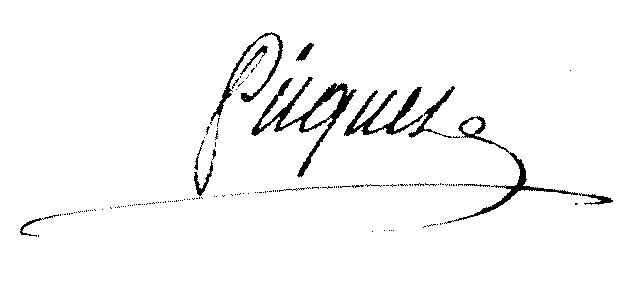
Signature of: denis ferdinand picquet